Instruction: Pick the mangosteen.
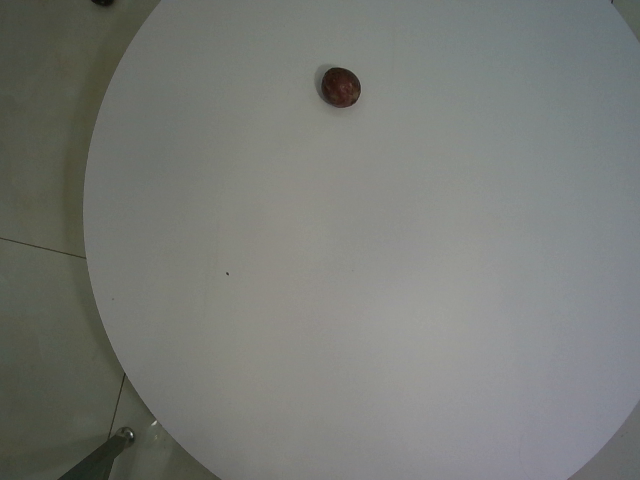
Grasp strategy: vertical